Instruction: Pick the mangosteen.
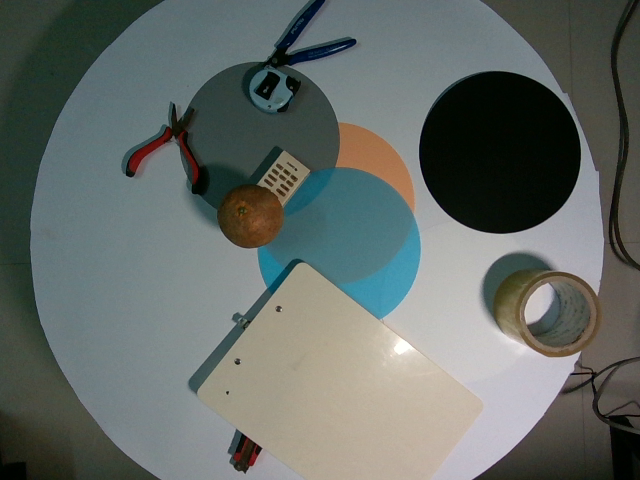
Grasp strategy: vertical